Question: What is the main concern?
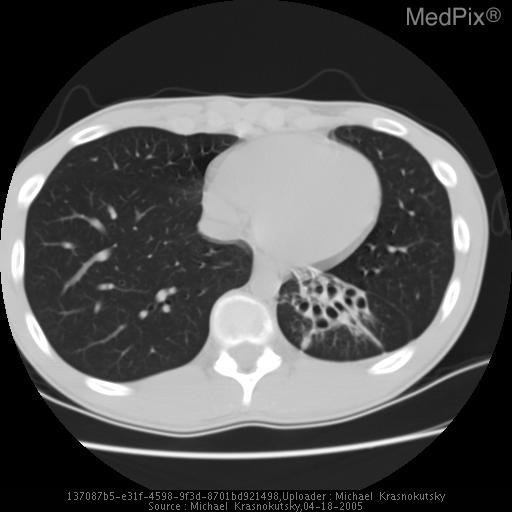
Answer: The findings suggest •  Chest radiograph demonstrates opacity in LLL.   Thin slice CT with IV contrast in arterial phase demonstrates no abnormal vessels extending to this consolidation to indicate that this may be a sequestration.

•  A repeat chest radiograph and a CT after 10 day antibiotic therapy demonstrates partial resolution of retrocardiac opacity.  CT shows segmental bronchiectasis most likely resulting from numerous prior infections.. Patient was rescanned after 10 days of antibiotic treatment and respiratory therapy. Axial CT in lung window demonstrates clearance of intrabronchial material and dilated bronchial tree consistent with bronchiectasis.. The patient might have a history of 15 year old boy, air evacuated from Japan with a history of recurrent productive cough..